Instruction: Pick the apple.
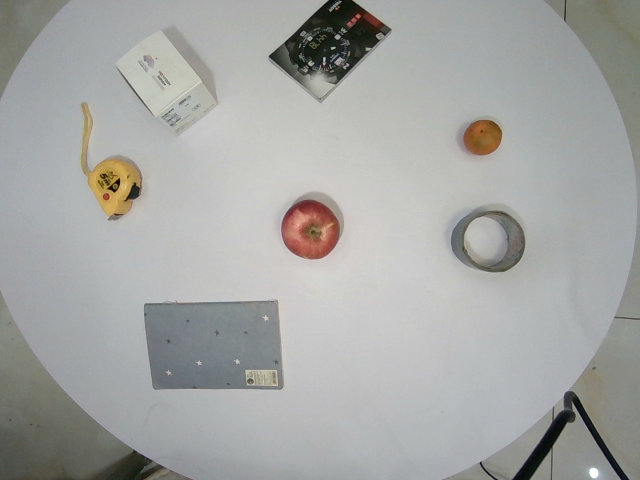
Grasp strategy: vertical